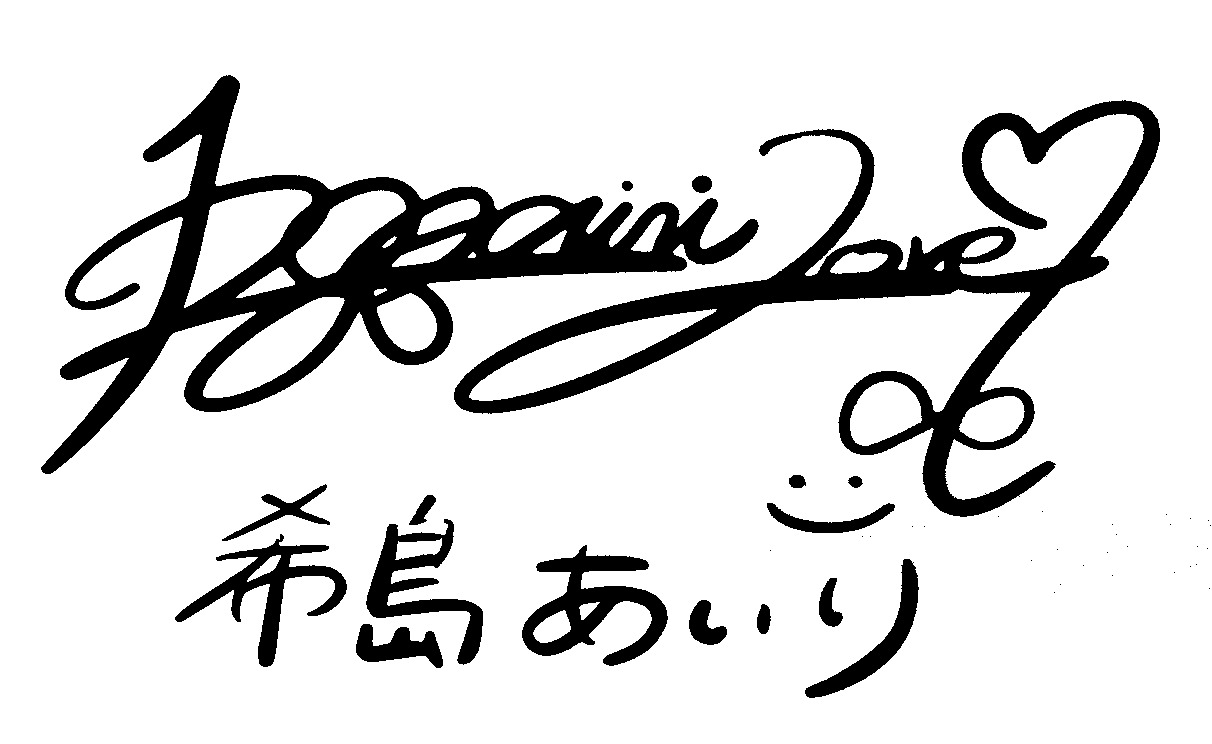
Signature of: airi kijima